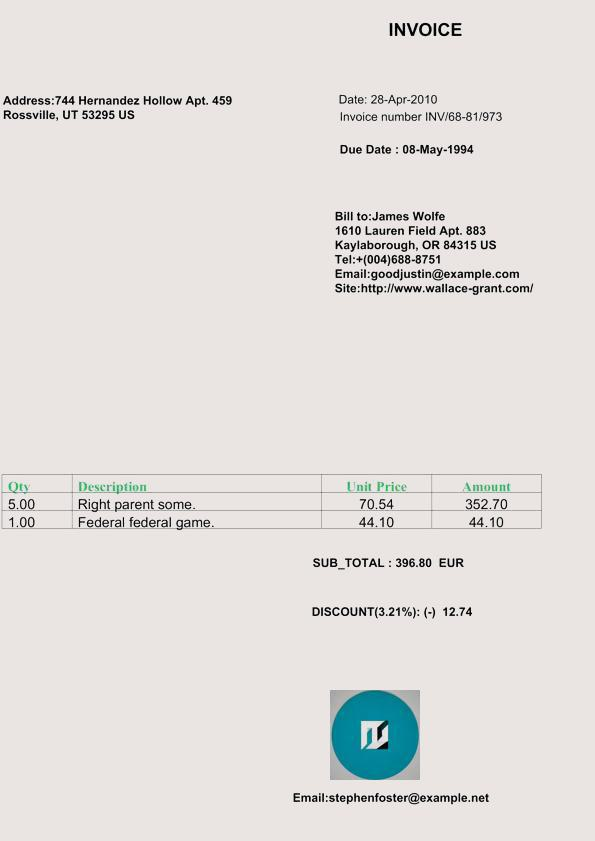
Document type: Invoice